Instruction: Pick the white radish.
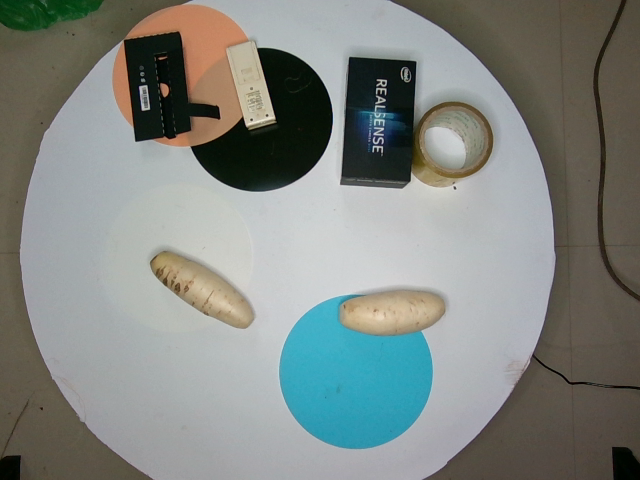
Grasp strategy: vertical